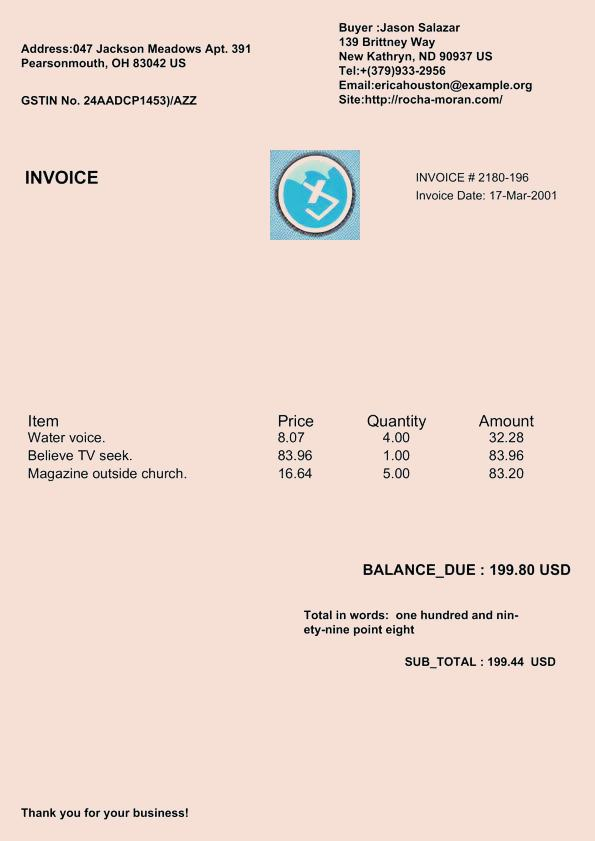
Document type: Invoice